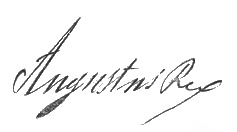
Signature of: augustus ii the strong